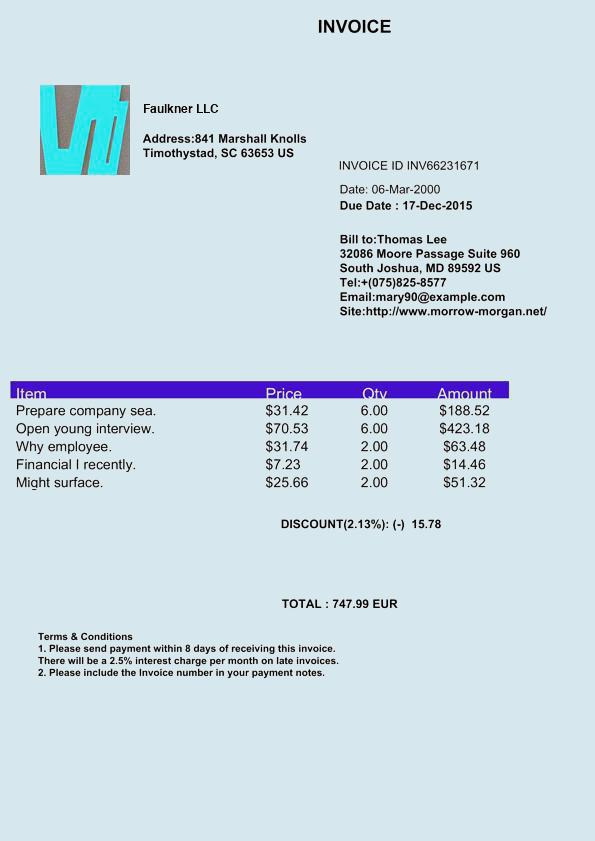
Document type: Invoice